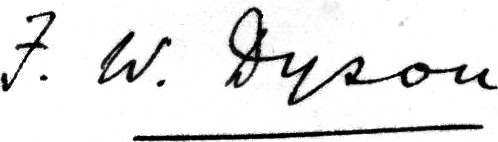
Signature of: frank watson dyson